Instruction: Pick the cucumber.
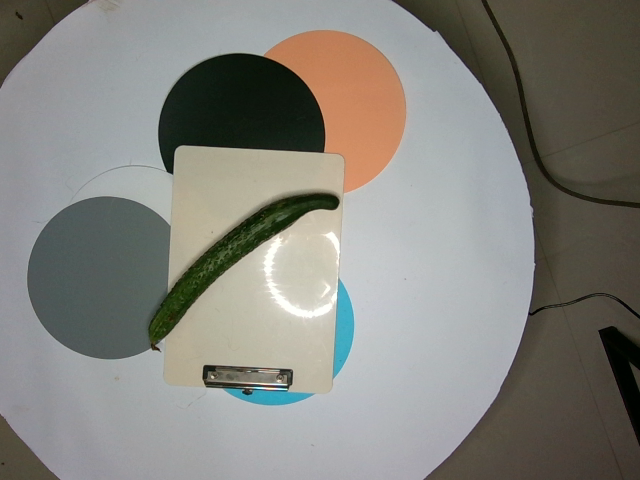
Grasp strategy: vertical